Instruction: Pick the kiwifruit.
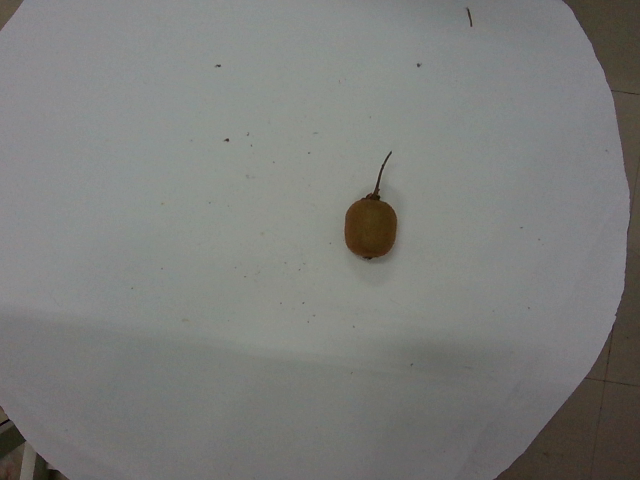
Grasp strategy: vertical